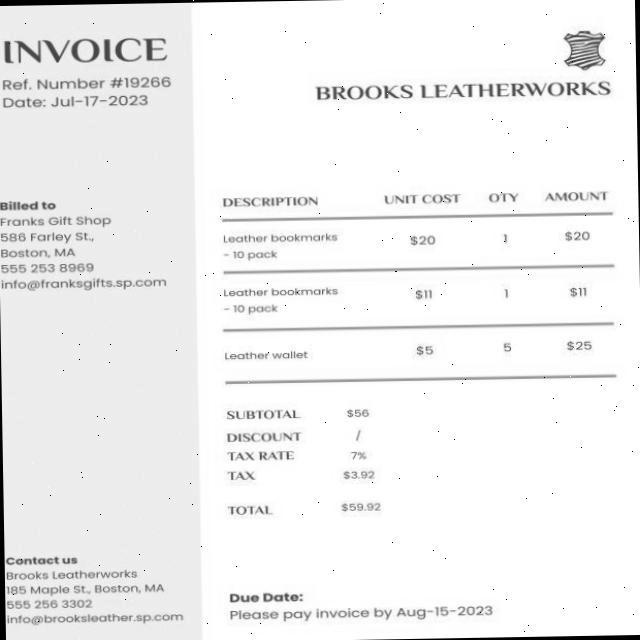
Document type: Invoice